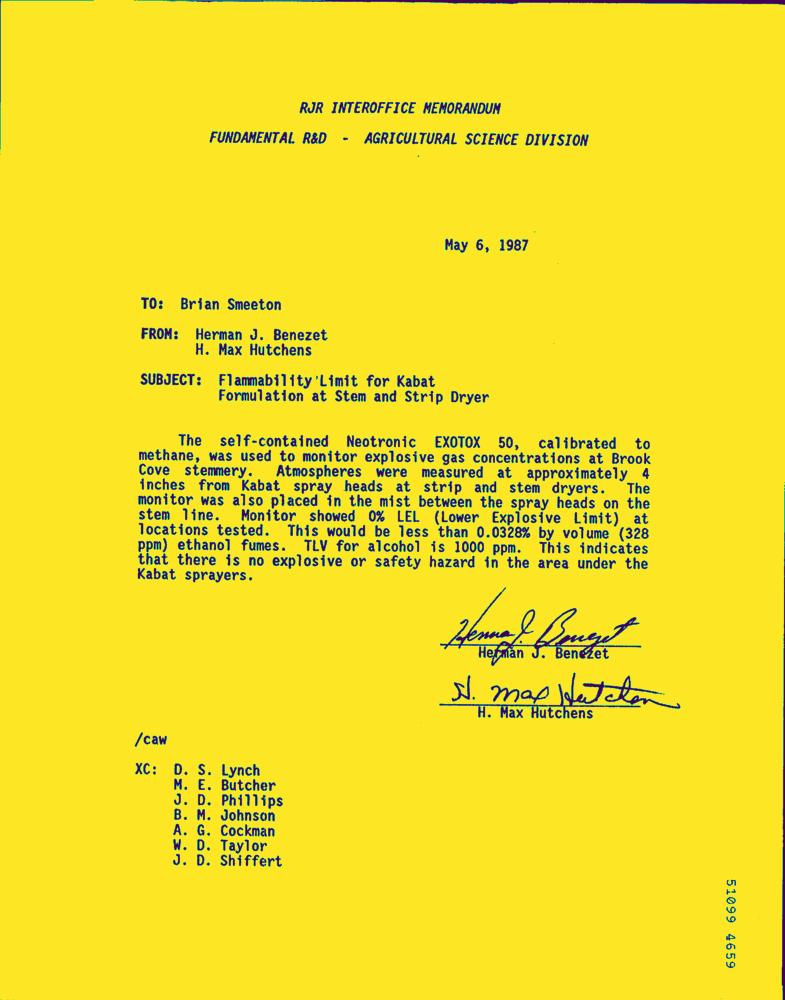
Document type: Letter-Doc